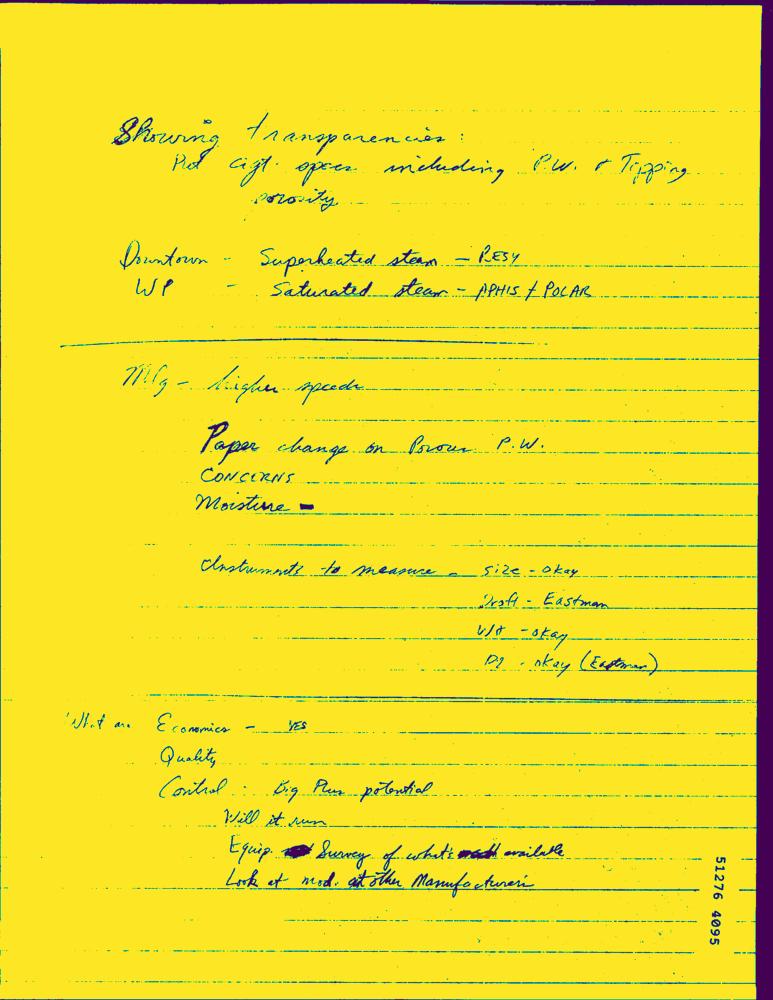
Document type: Hand-Written